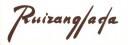
Signature of: ruizanglada